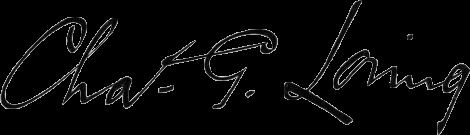
Signature of: charles greeley loring